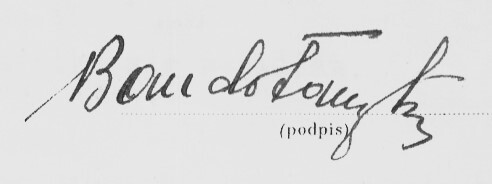
Signature of: q136311750